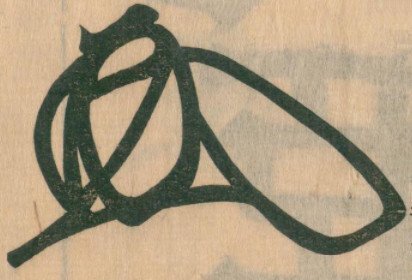
Signature of: ashikaga yoshiakira